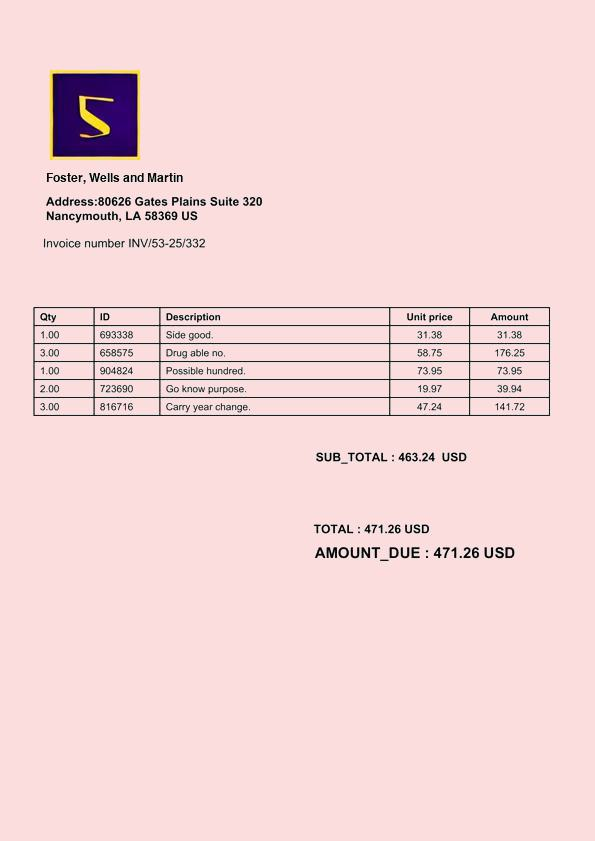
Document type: Invoice